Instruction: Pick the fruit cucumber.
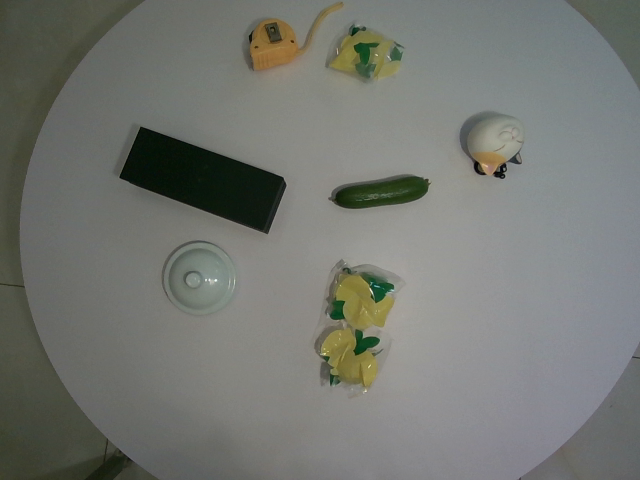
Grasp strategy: vertical